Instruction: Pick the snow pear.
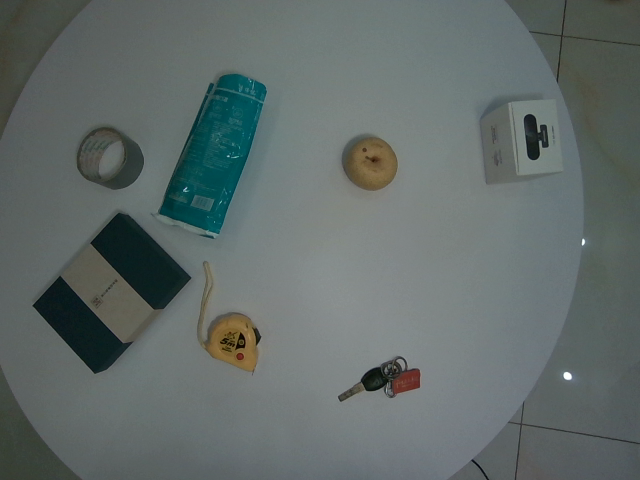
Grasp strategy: vertical